Question: What could the diagnosis suggest?
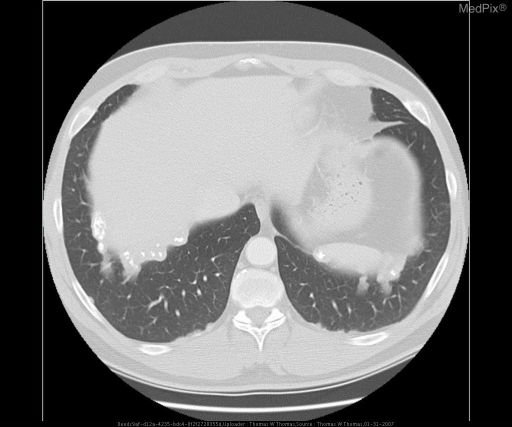
Answer: The possible diagnosis includes •  Asbestos exposure
•  Pleural TB
•  Pleural metastasis.